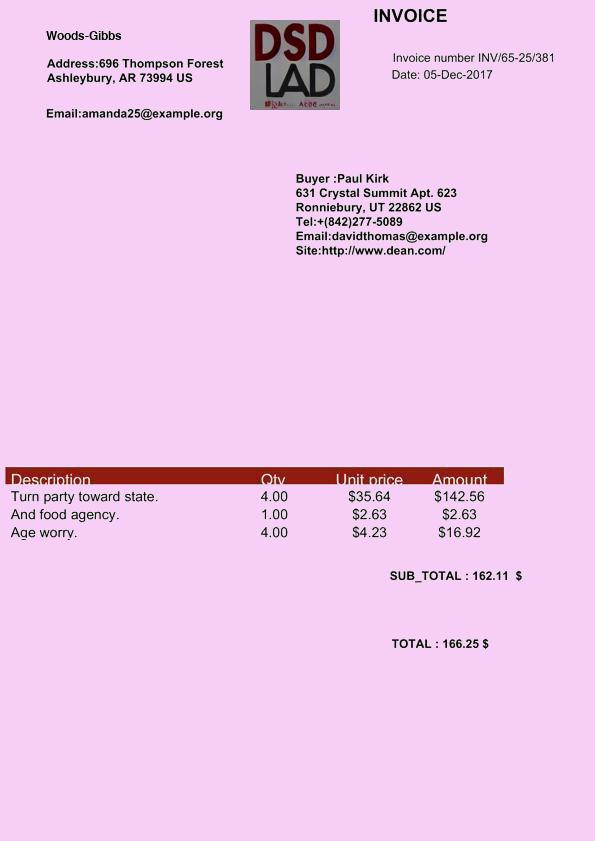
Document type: Invoice